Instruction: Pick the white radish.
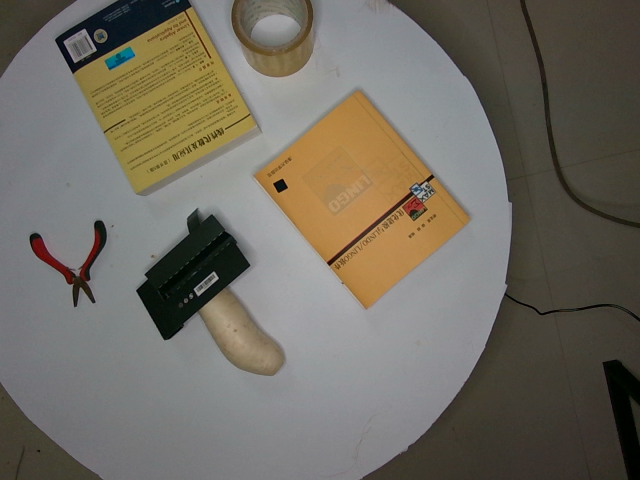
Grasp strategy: vertical